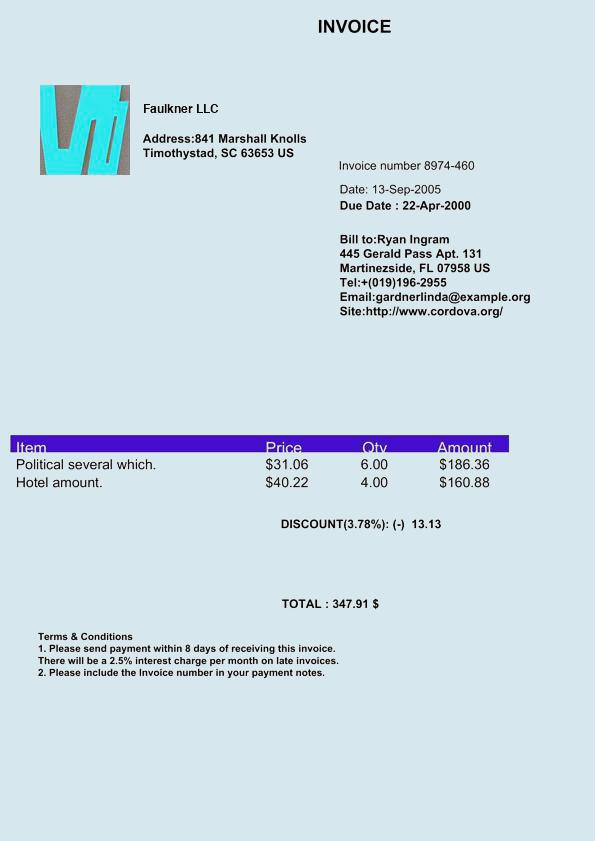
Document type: Invoice